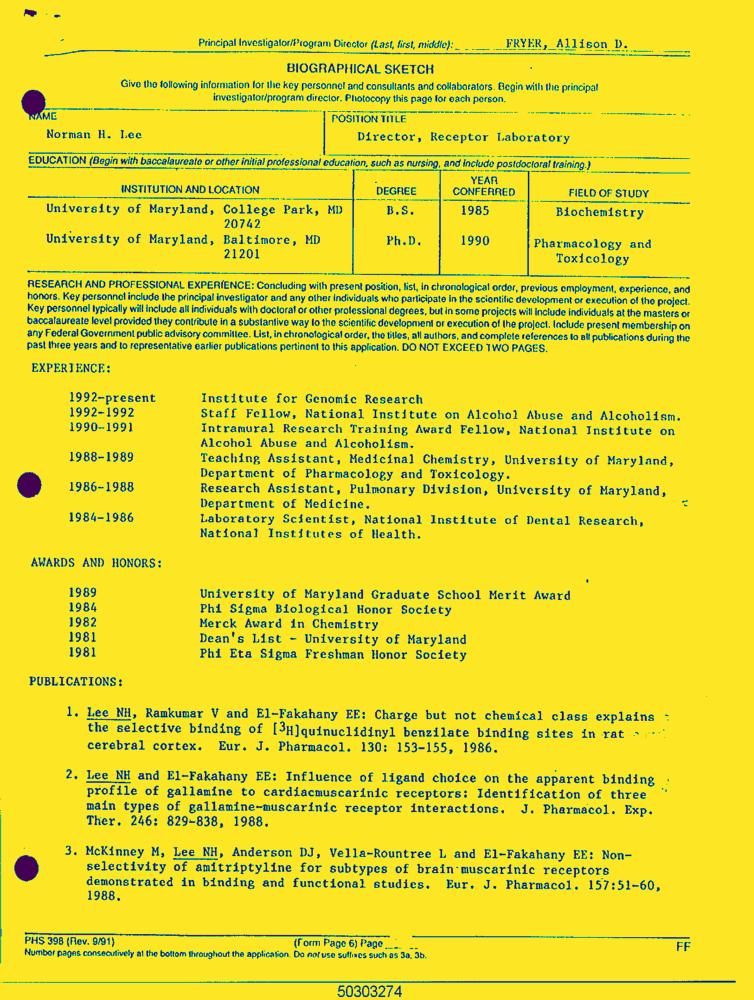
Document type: Resume-Doc